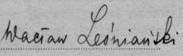
Signature of: wacław leśniański